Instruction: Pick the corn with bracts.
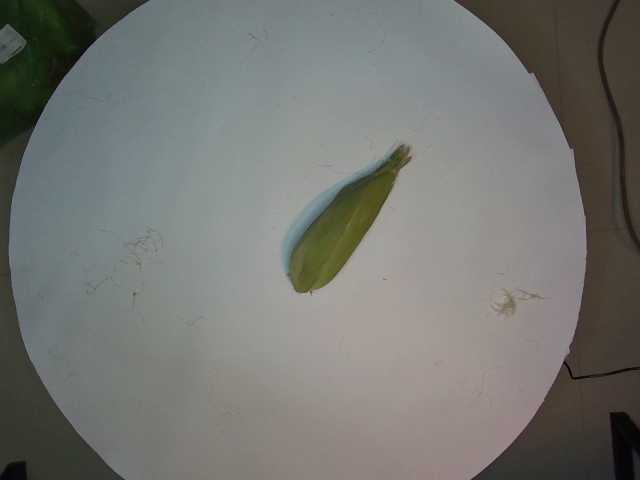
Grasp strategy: vertical